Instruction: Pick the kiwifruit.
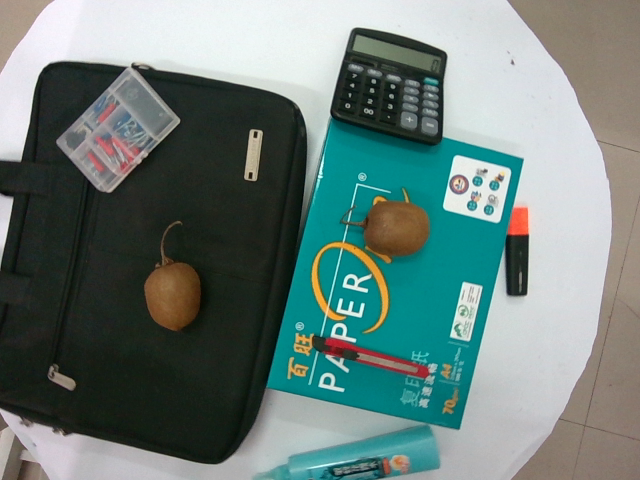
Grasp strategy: vertical